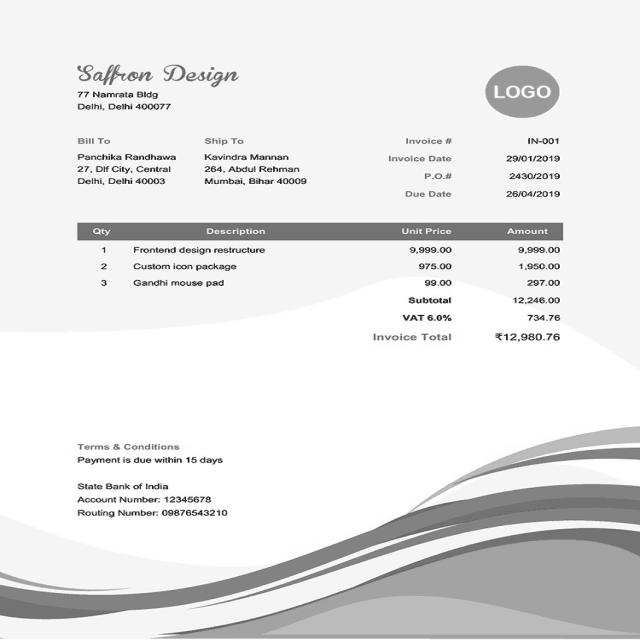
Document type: Invoice